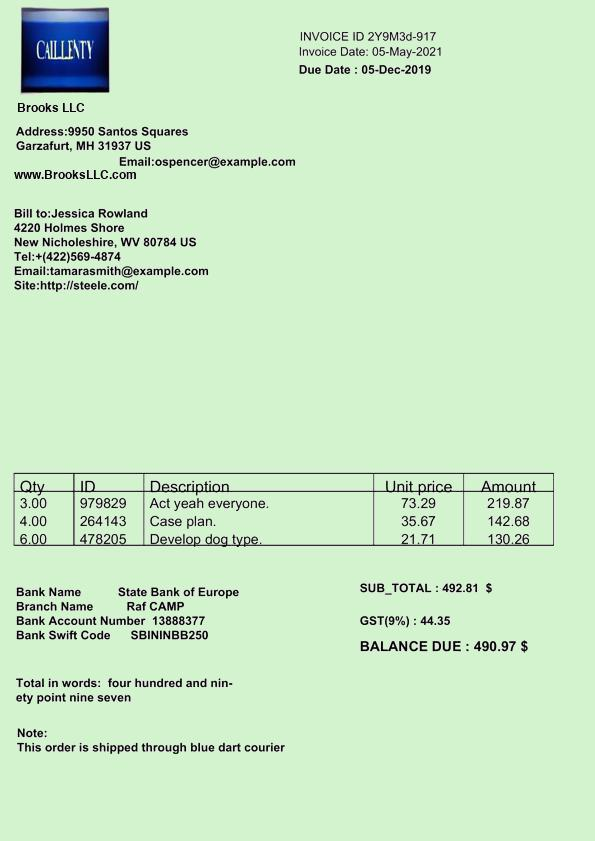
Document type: Invoice